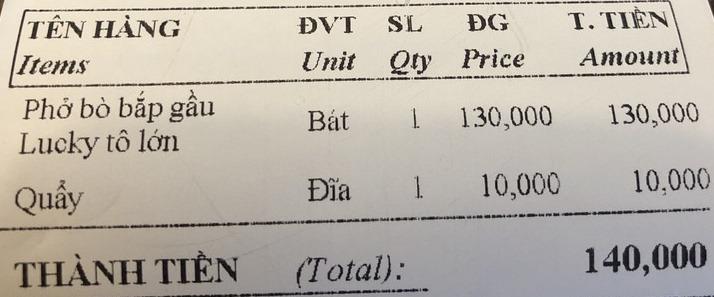
<table>
<tr>
<th>TÊN HÀNG<br>Items</th>
<th>ĐVT<br>Unit</th>
<th>SL<br>Qty</th>
<th>ĐG<br>Price</th>
<th>T. TIỀN<br>Amount</th>
</tr>
<tr>
<td>Phở bò bắp gầu<br>Lucky tô lớn</td>
<td>Bát</td>
<td>1</td>
<td>130,000</td>
<td>130,000</td>
</tr>
<tr>
<td>Quẩy</td>
<td>Đĩa</td>
<td>1</td>
<td>10,000</td>
<td>10,000</td>
</tr>
</table>

THÀNH TIỀN (Total): 140,000